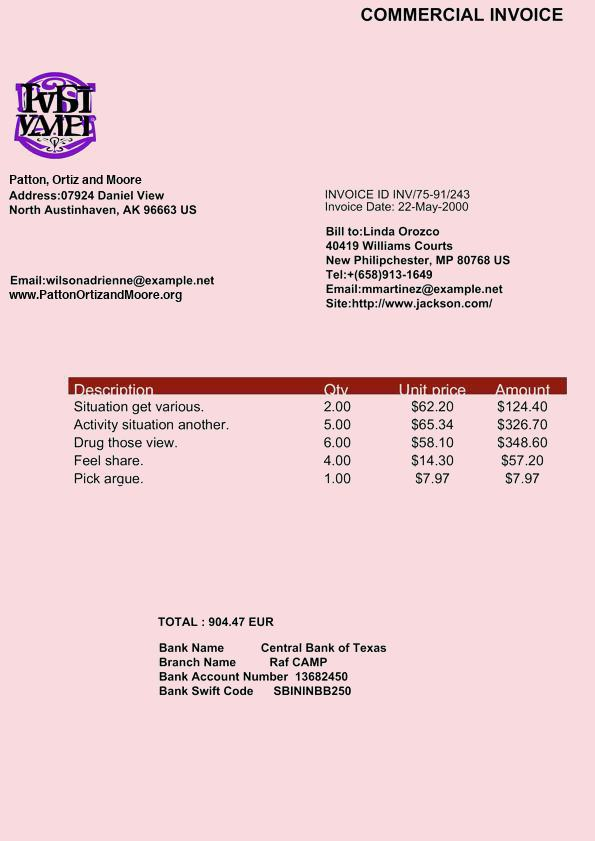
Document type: Invoice